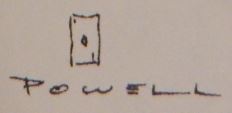
Signature of: ace powell